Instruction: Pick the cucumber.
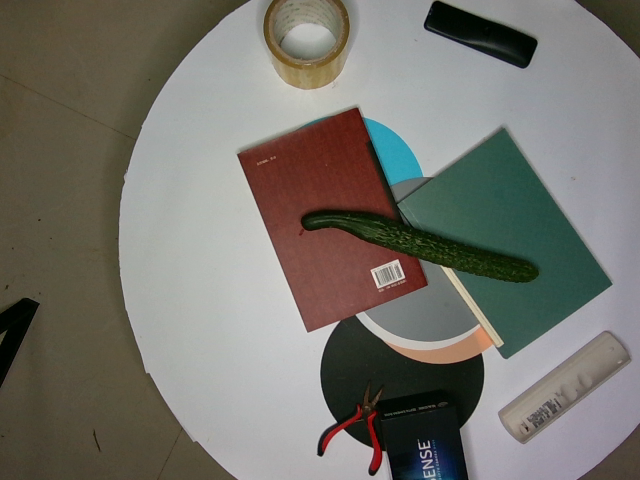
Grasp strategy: vertical